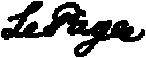
Signature of: antoine simon le page du pratz